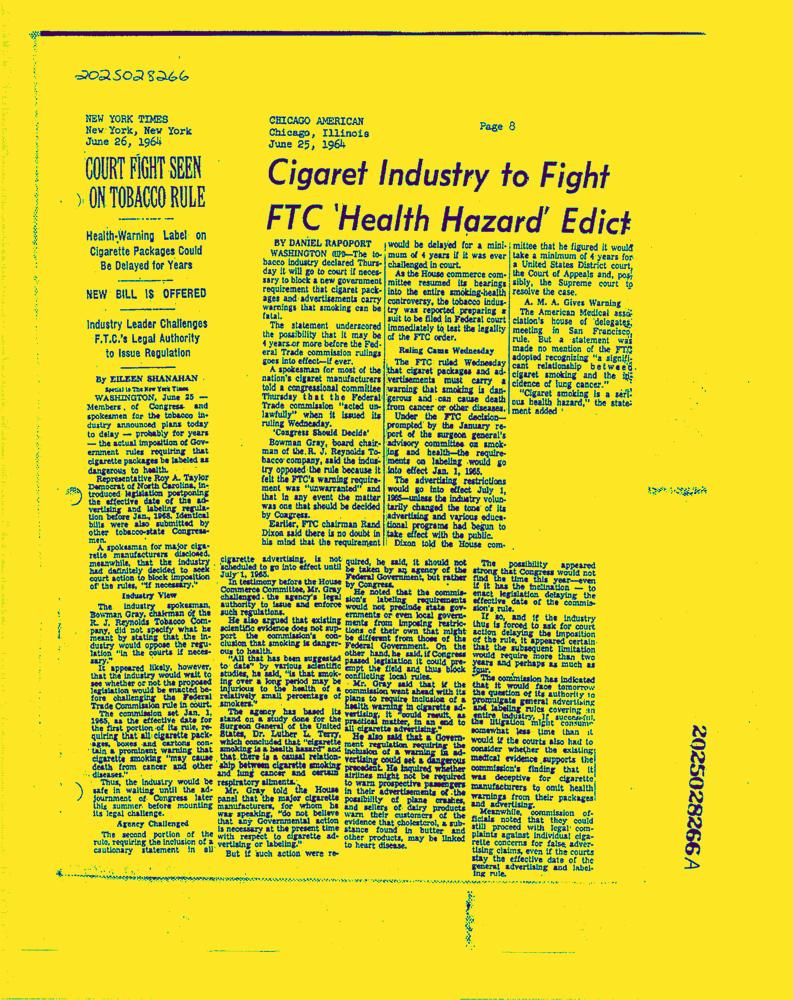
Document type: News-Article